Question: What is the potential diagnosis?
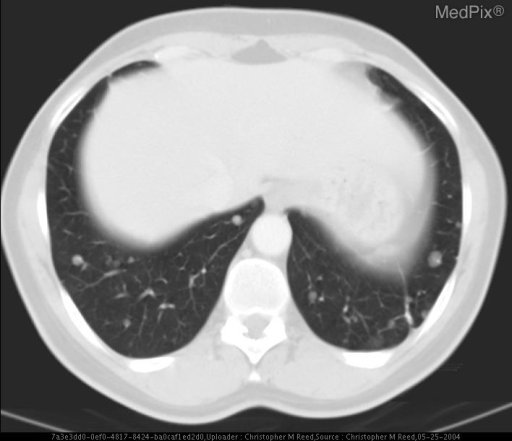
Answer: The possible diagnosis includes Metastatic Malignant Tumor

Fungal Infection

Granulomatous Diseases

Much less likely: Metastatic Benign Tumor (Leiomyoma, Meningioma, Pleomorphic Adenoma, Giant Cell tumor).